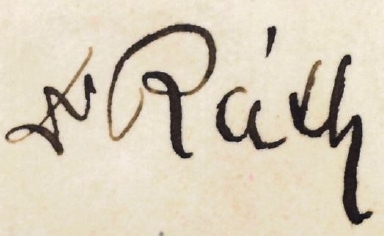
Signature of: augustín ráth